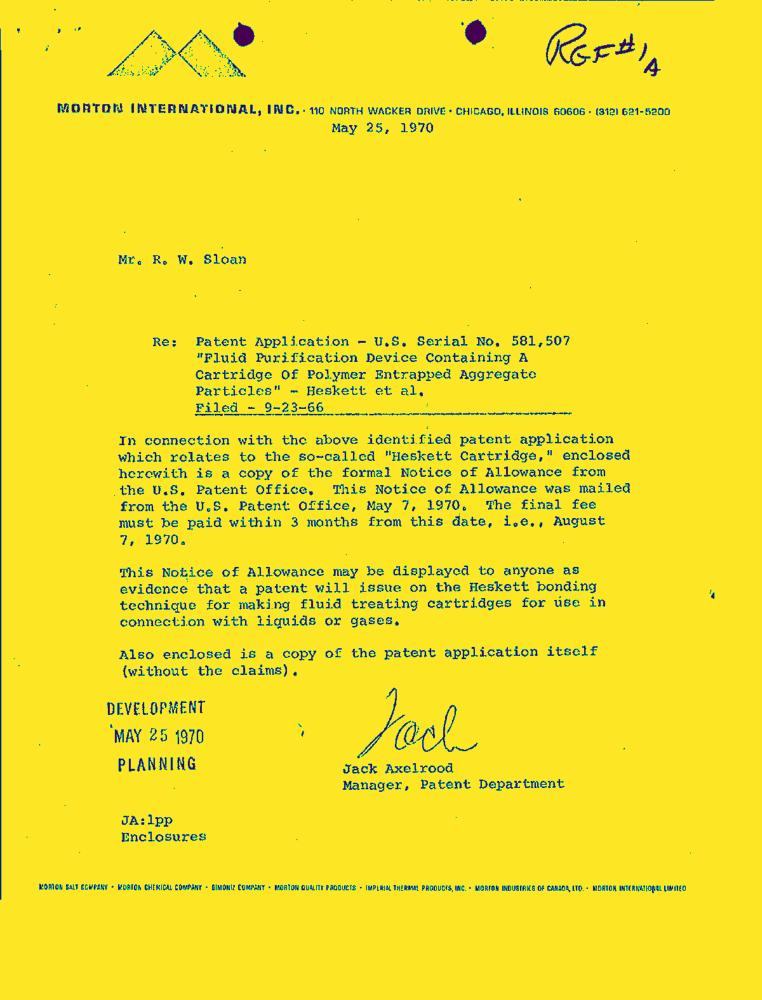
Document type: Letter-Doc